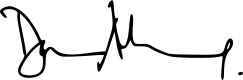
Signature of: daniel andrews